Question: How does the patient history play a role?
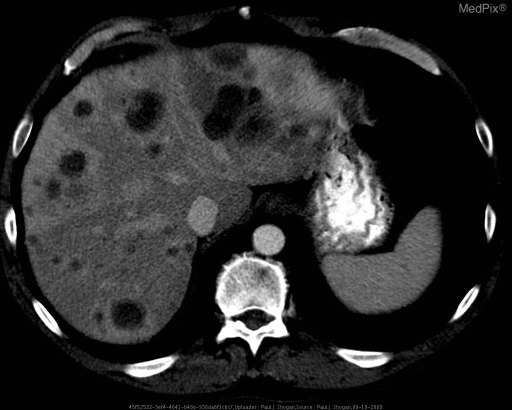
Answer: The patient's history of 52 yo male with RUQ pain and abnormal liver associated enzymes. is key in understanding the case.